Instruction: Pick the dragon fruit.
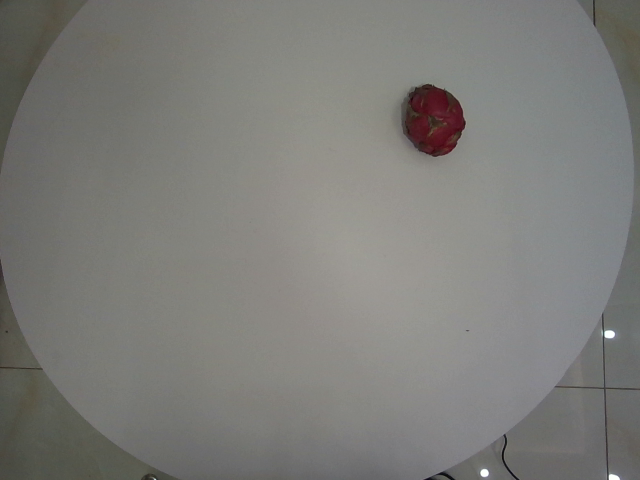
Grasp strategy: vertical